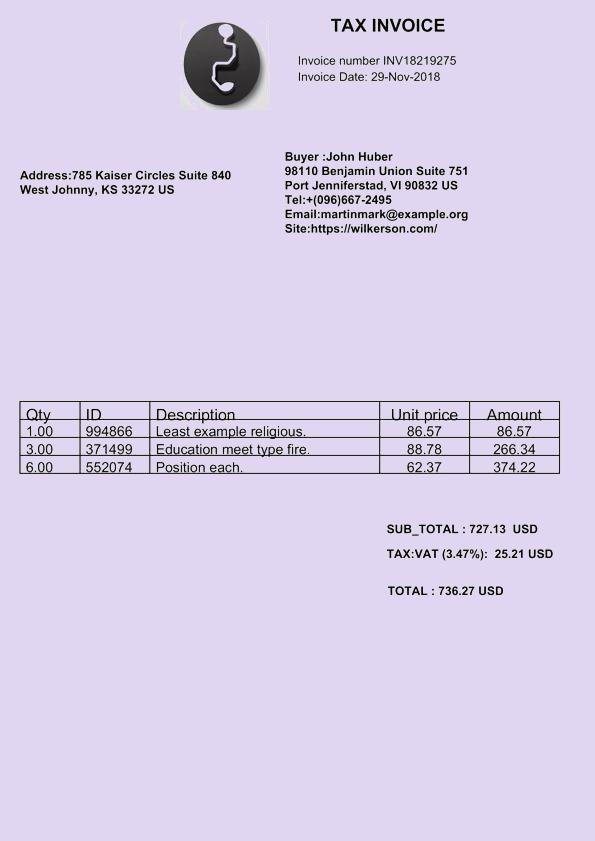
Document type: Invoice